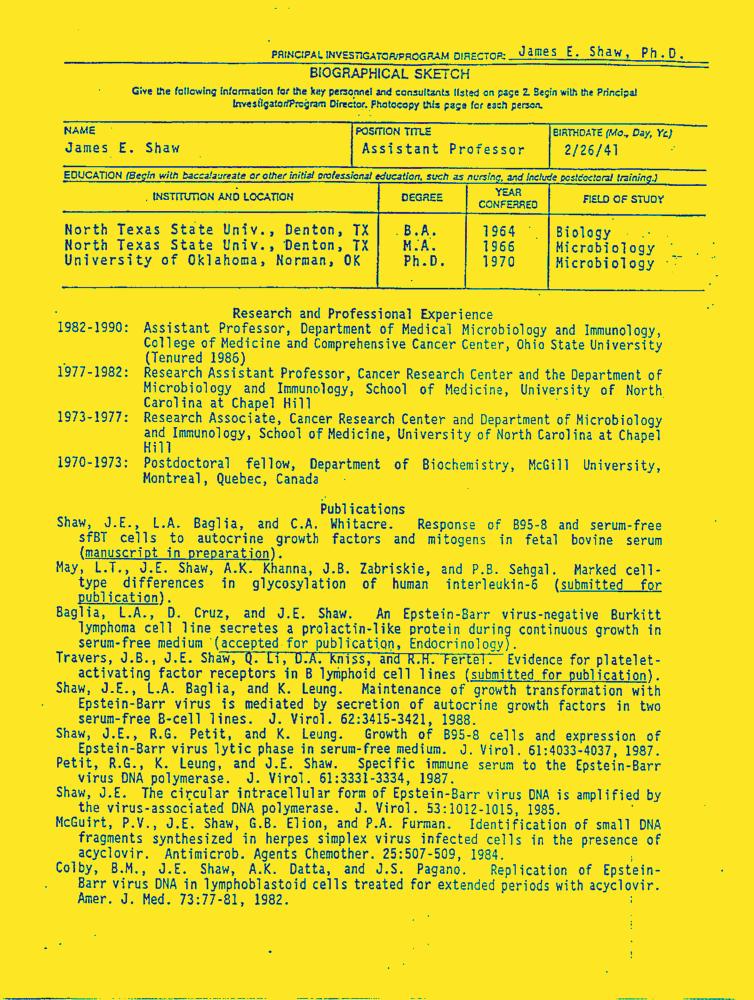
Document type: Resume-Doc